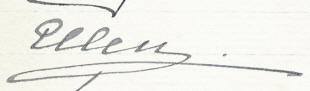
Signature of: grand duchess elena vladimirovna of russia